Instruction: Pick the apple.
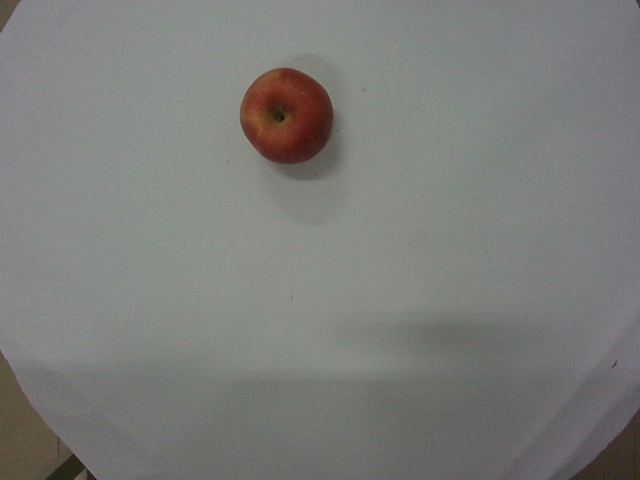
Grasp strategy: vertical